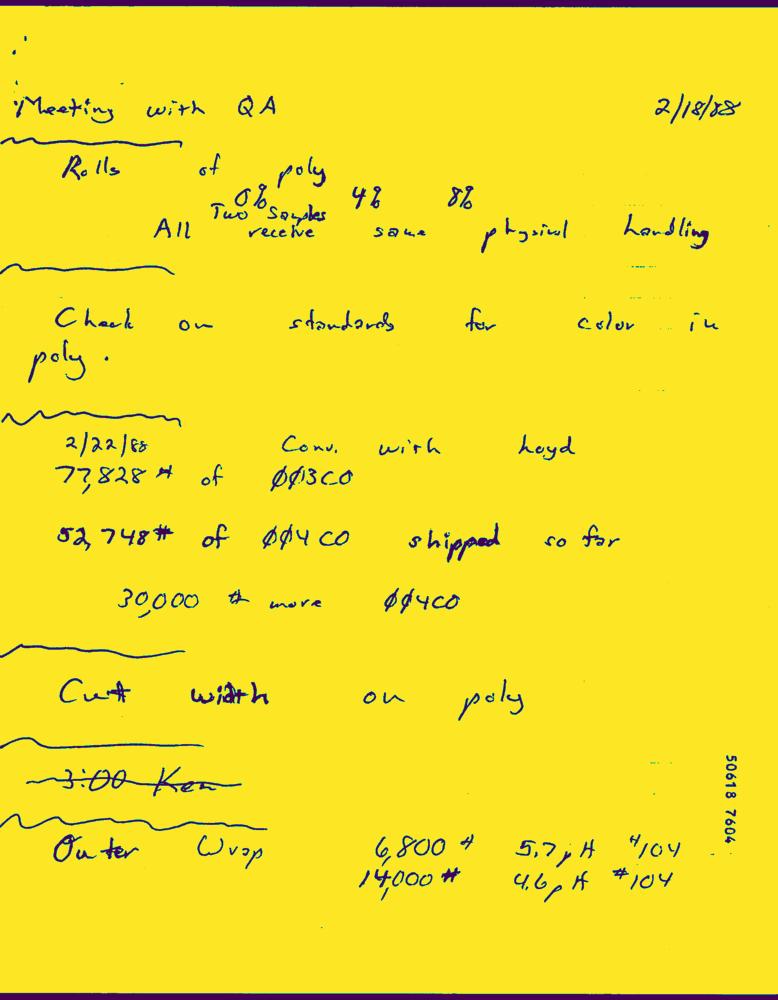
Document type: Hand-Written